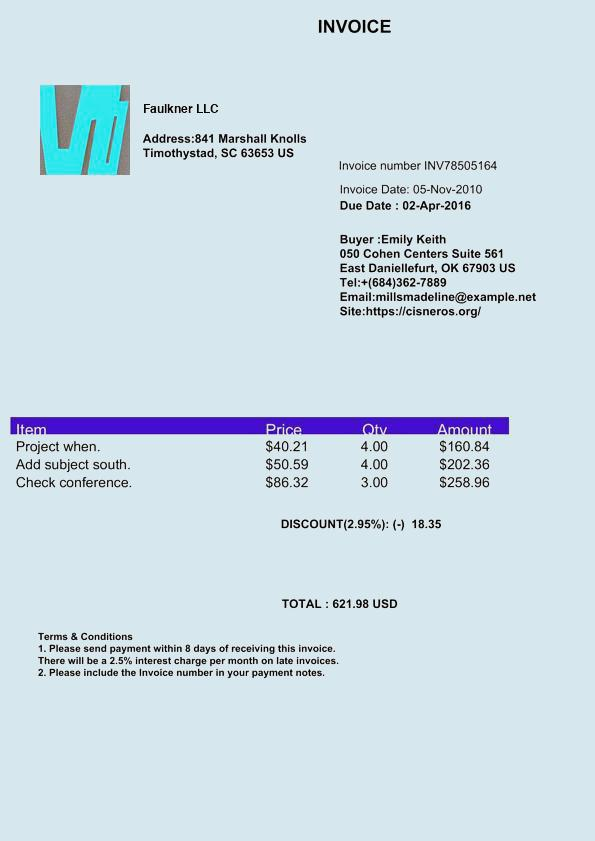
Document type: Invoice